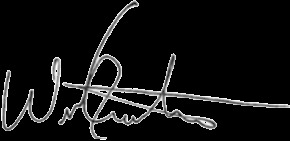
Signature of: william andrews iii